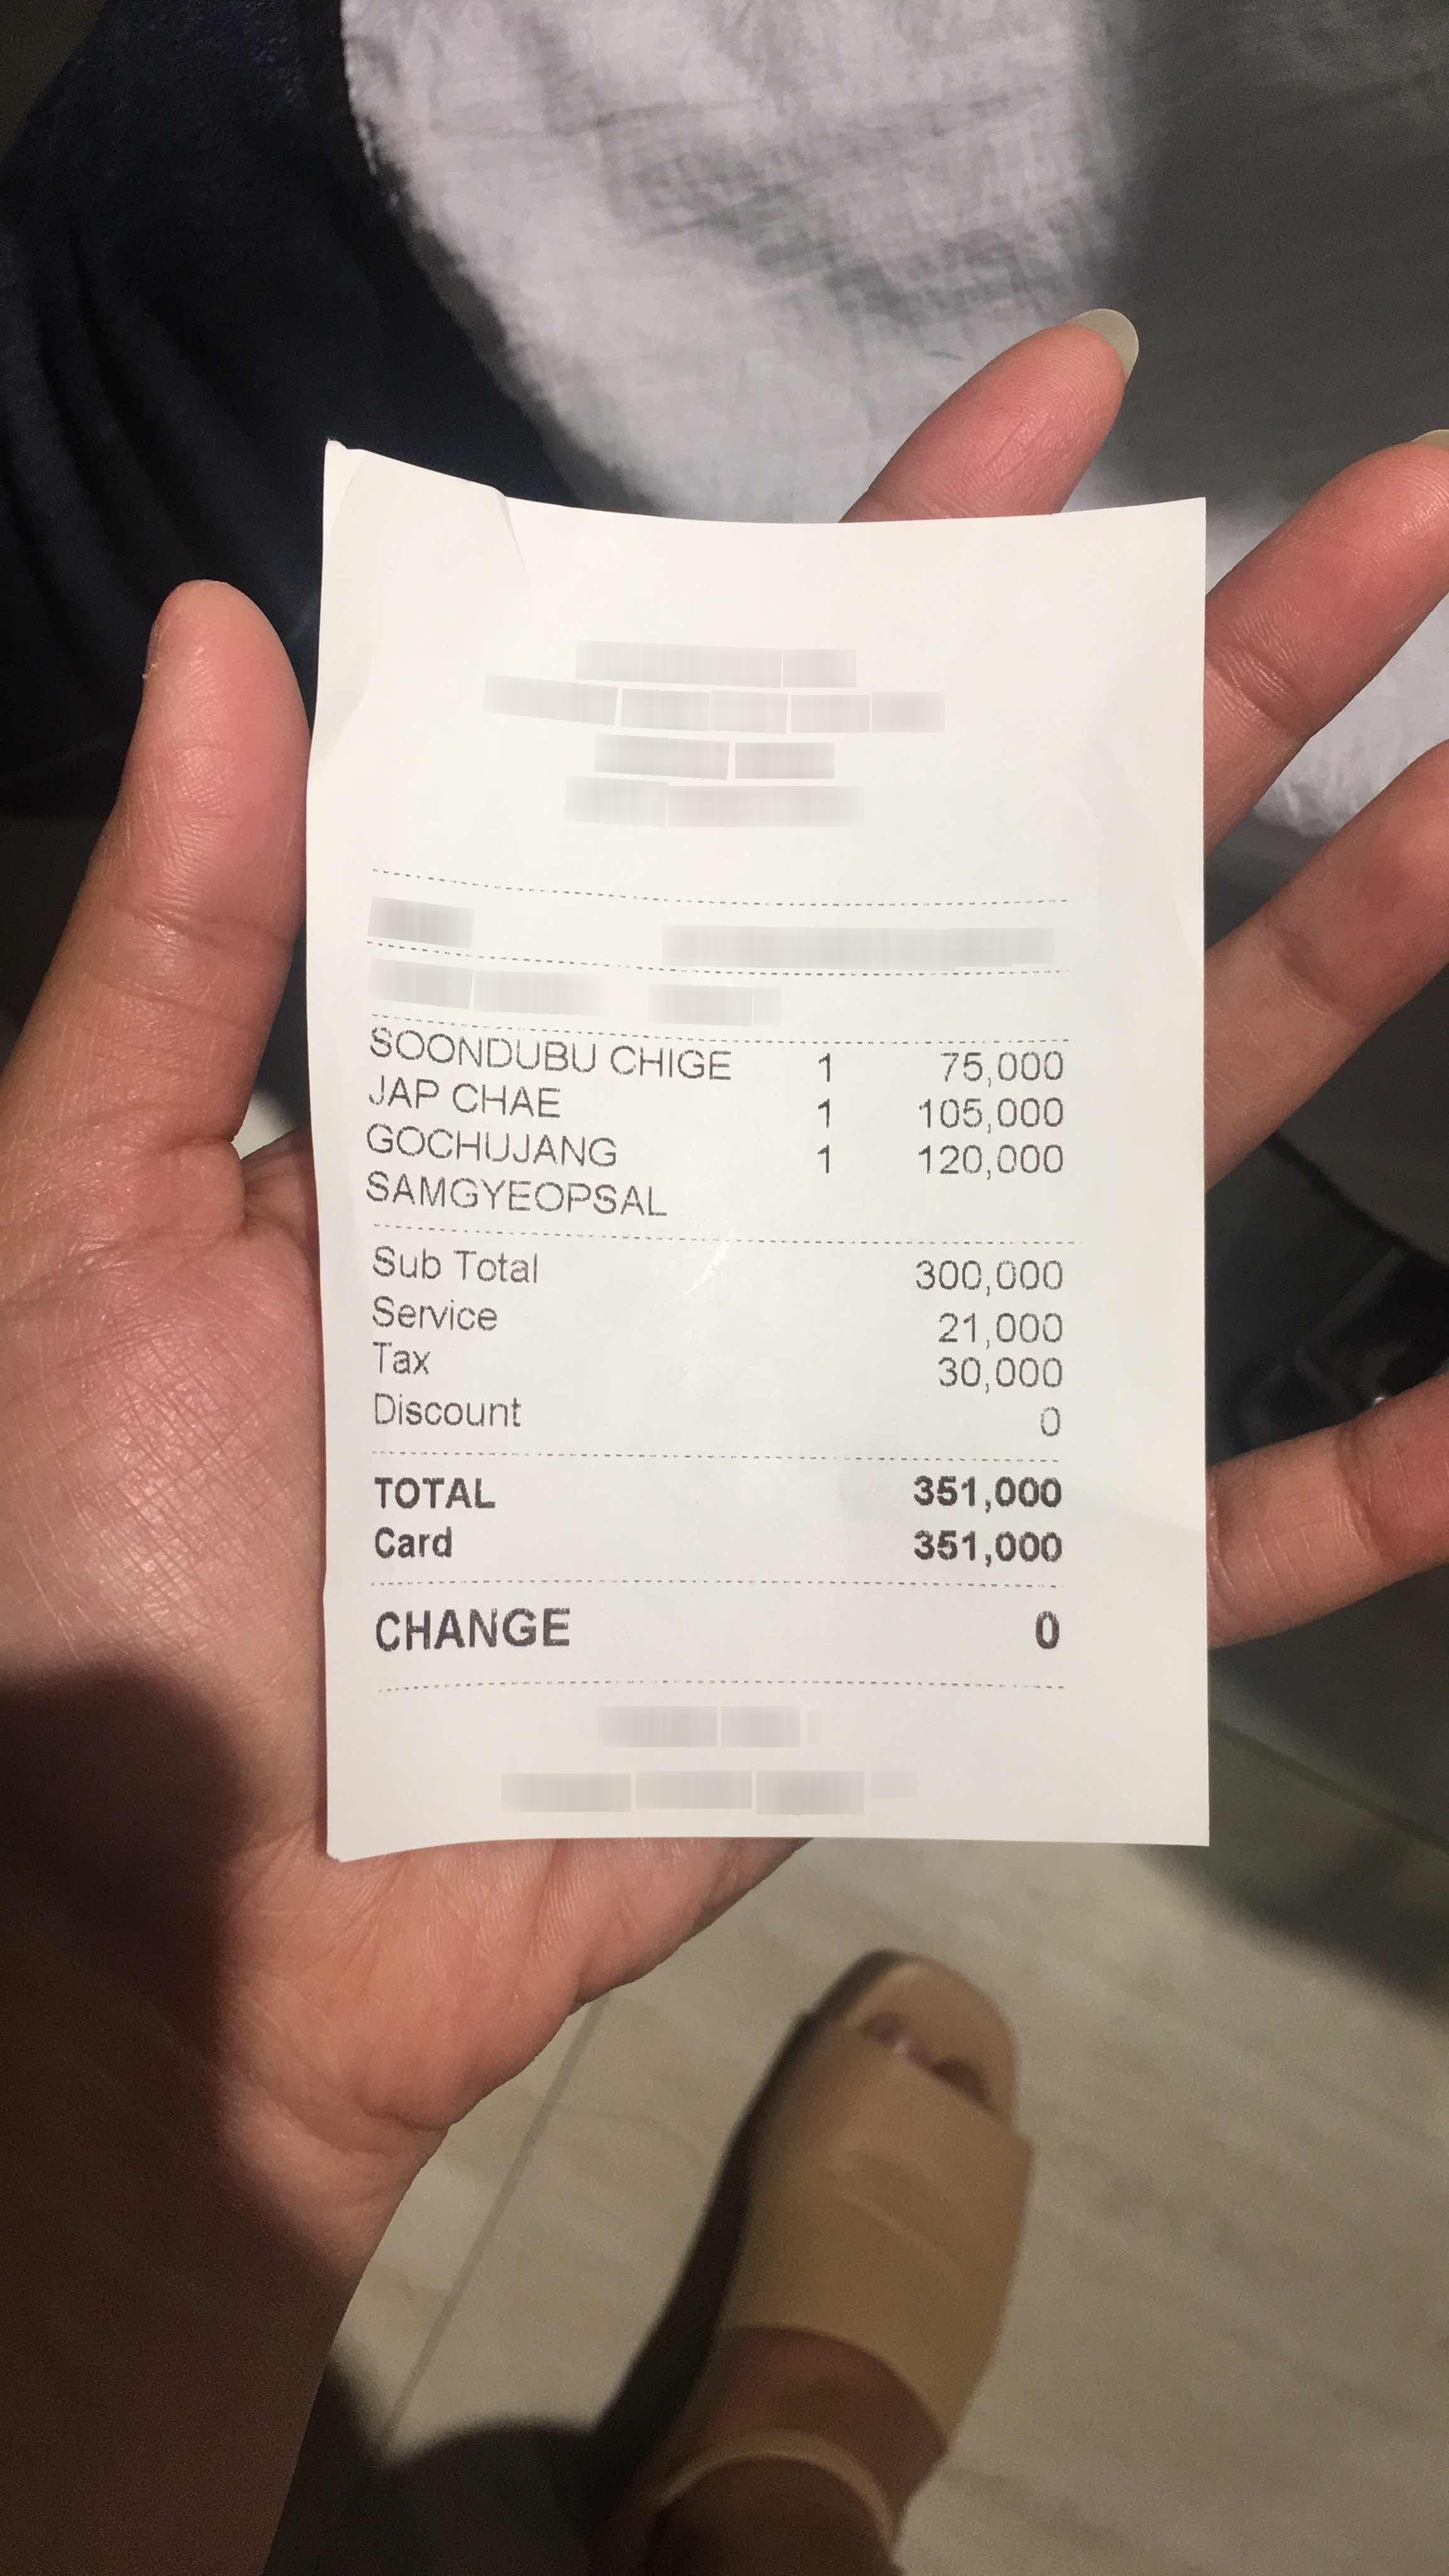
Receipt information:
subtotal: 300,000
svc: 21,000
tax: 30,000
total: 351,000
line_items: item_name: SOONDUBU CHIGE
item_value: 75,000
item_quantity: 1
item_name: JAP CHAE
item_value: 105,000
item_quantity: 1
item_name: GOCHUJANG
item_value: 120,000
item_quantity: 1